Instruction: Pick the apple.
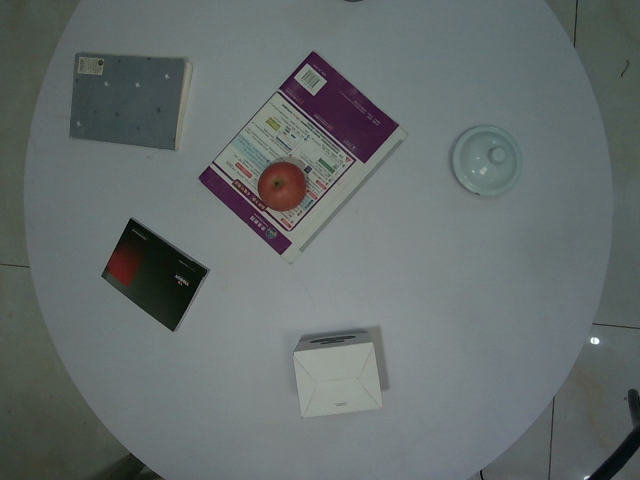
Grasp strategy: vertical